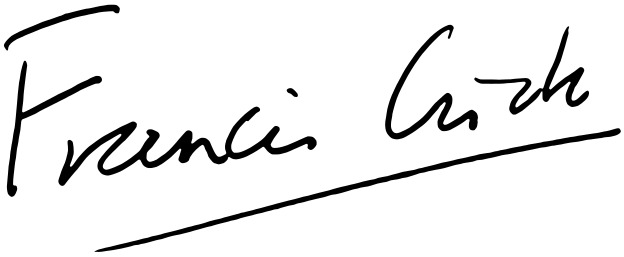
Signature of: francis crick